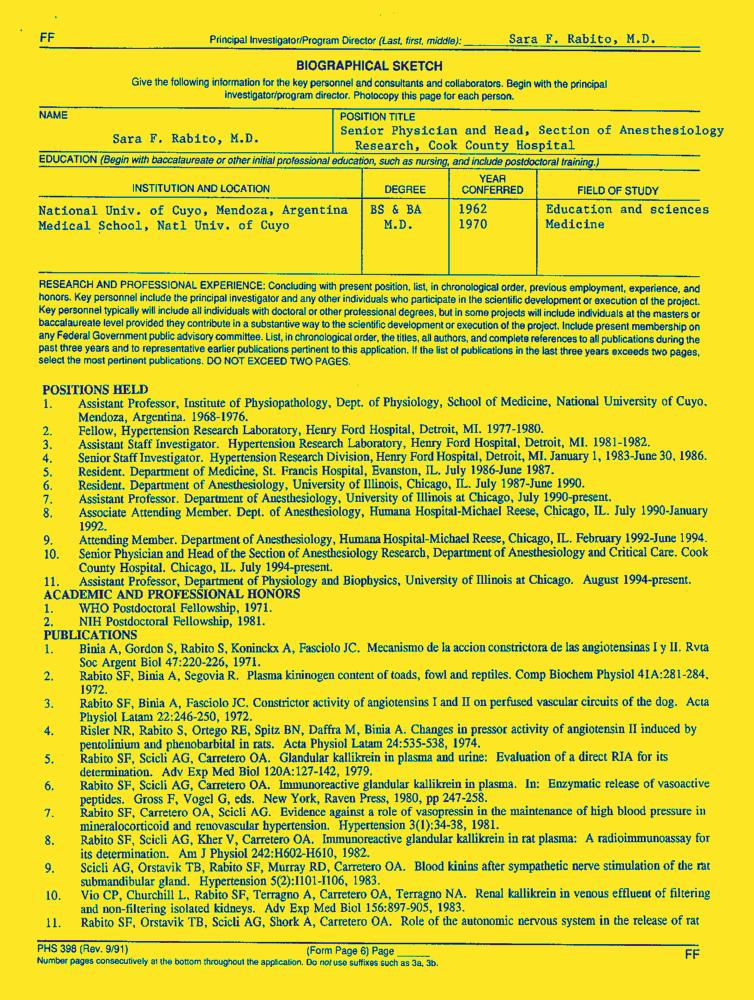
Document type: Resume-Doc